Question: What do the imaging results show?
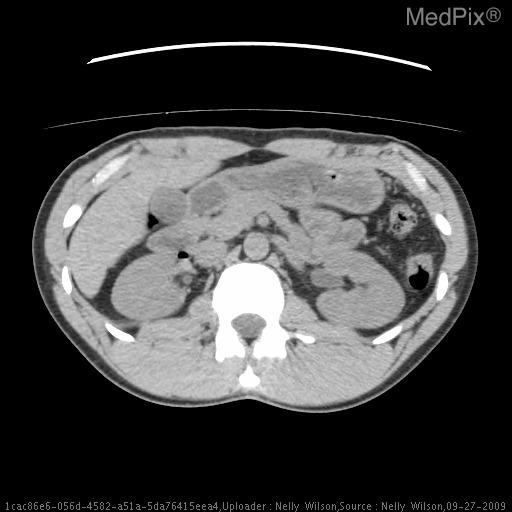
Answer: The imaging shows Absence of left kidney sinus incidentally noted on CT abdomen. This axial image shows the junction between upper and lower pole moieties of the right kidney - note the absence of the central sinus revealing a "faceless kidney" in comparison to the left kidney..